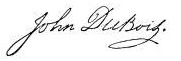
Signature of: john dubois